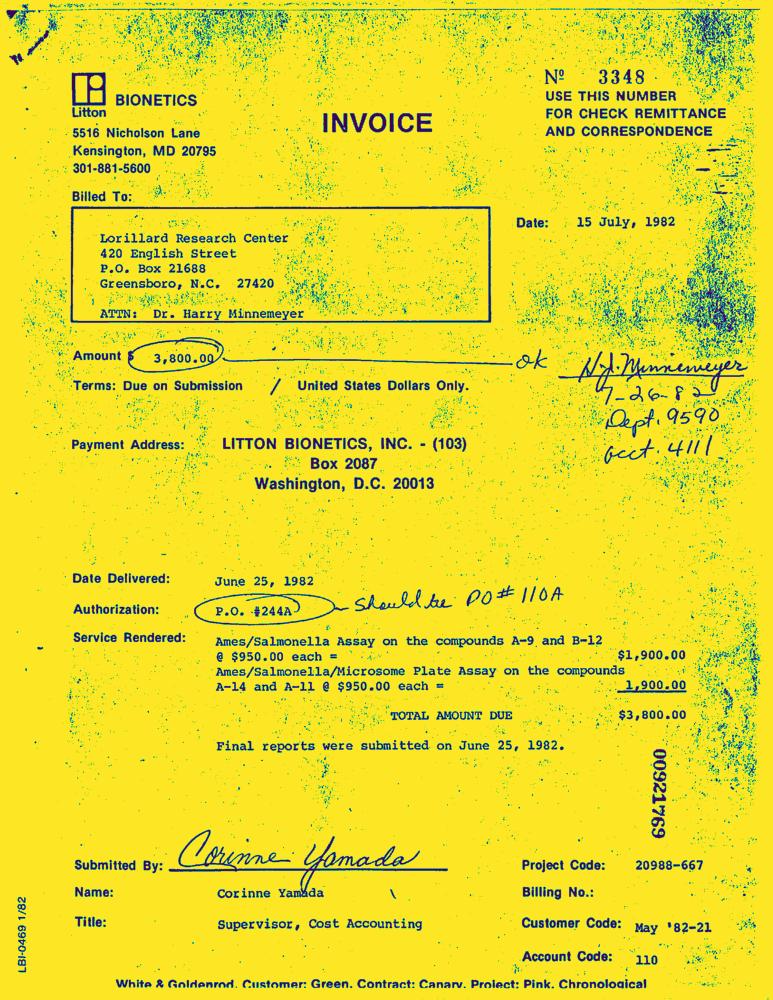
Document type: Invoice-Doc